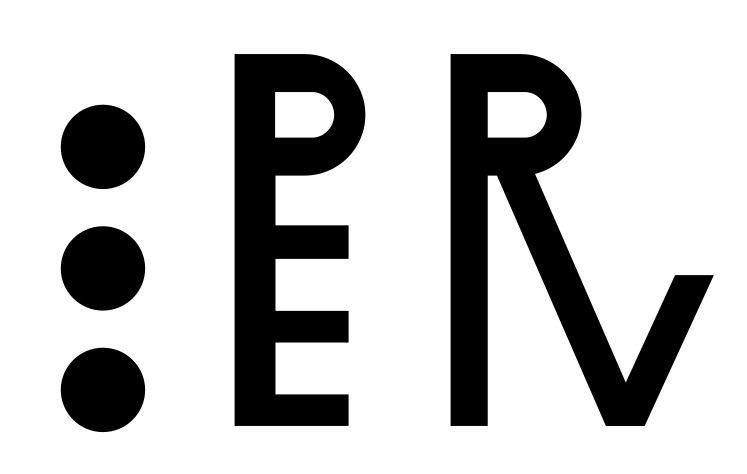
Signature of: perctarit